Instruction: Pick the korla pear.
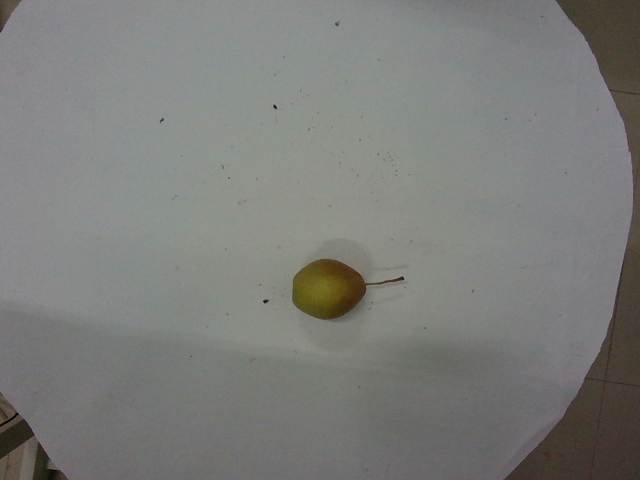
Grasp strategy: vertical